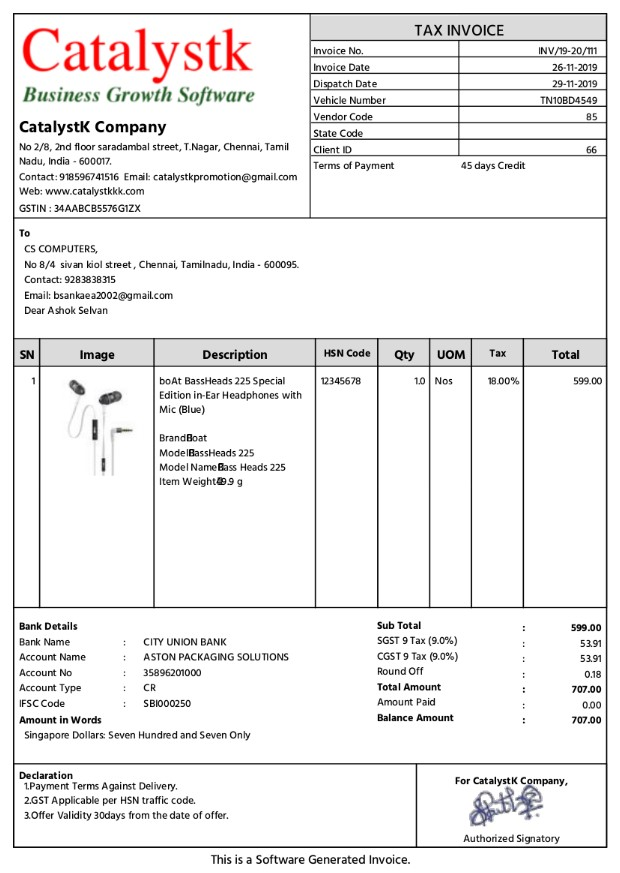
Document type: Invoice